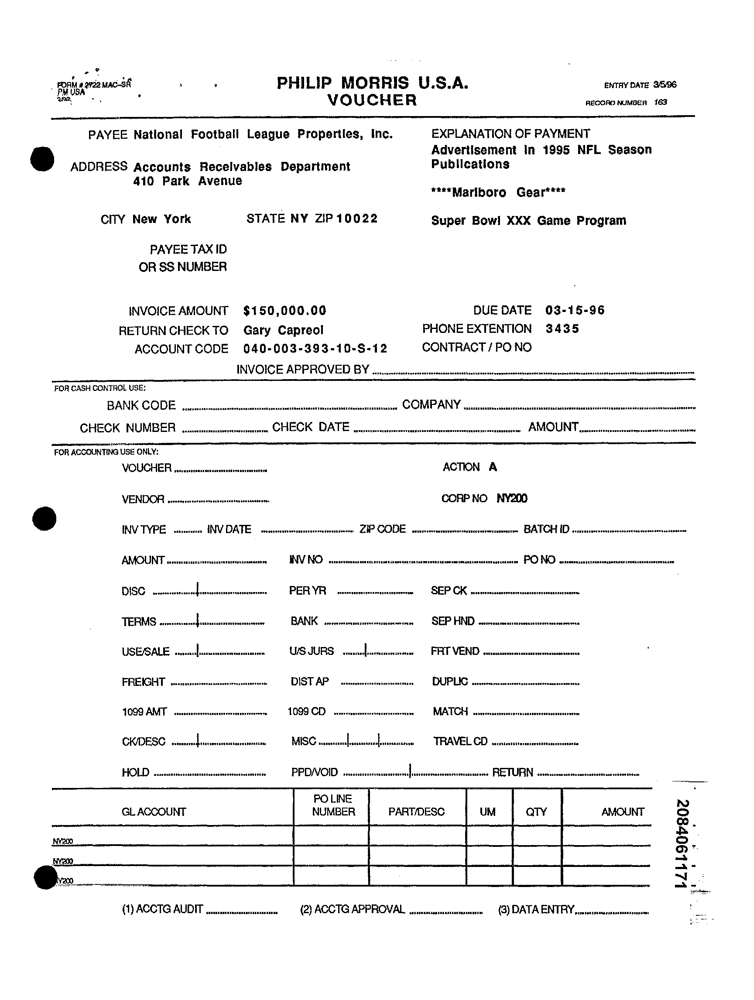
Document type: Invoice